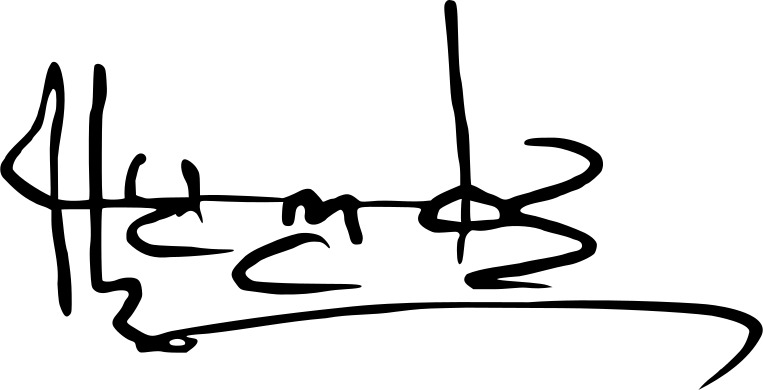
Signature of: hassan sheikh mohamud